Question: What are the imaging findings?
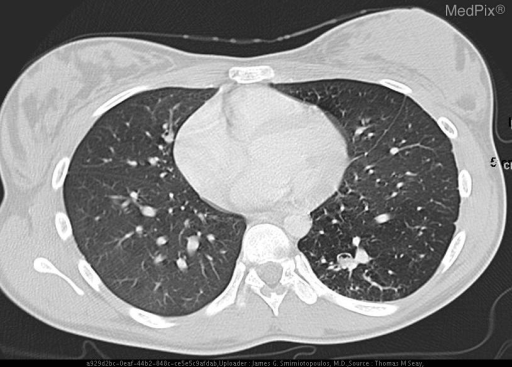
Answer: The imaging shows CXR:  The  mediastinal structures and pulmonary vascularity are normal in appearance.  Symmetric aeration is noted bilaterally.  Slight increased parenchymal opacity is noted in  the left lower lobe posteriorly.  Overlying bony thorax is unremarkable.

CT:  There is an area of increased lucency in the inferior left lower lobe, with multiple dilated abnormal blood vessels. The area is supplied predominantly by a large artery arising from the aorta just above the aortic hiatus. Drainage is to the left inferior pulmonary vein (not shown). There is an area of increased lucency in the inferior left lower lobe, with multiple dilated abnormal blood vessels. The area appears to be supplied predominantly by a large artery arising from the aorta just above the aortic hiatus. Drainage is to the left inferior pulmonary vein..